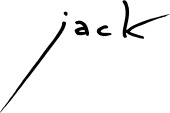
Signature of: jack